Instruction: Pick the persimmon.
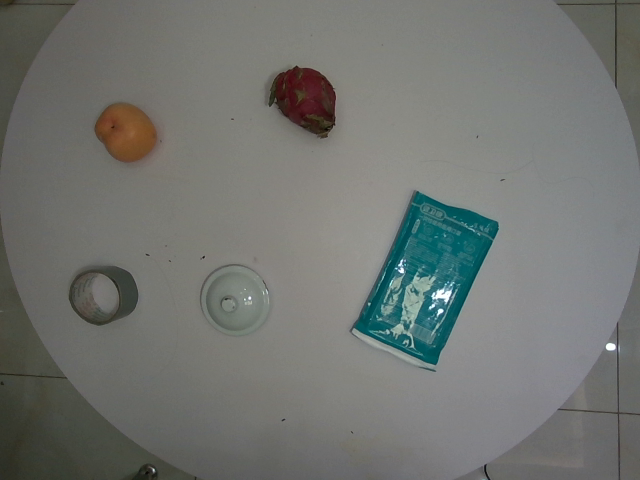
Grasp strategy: vertical